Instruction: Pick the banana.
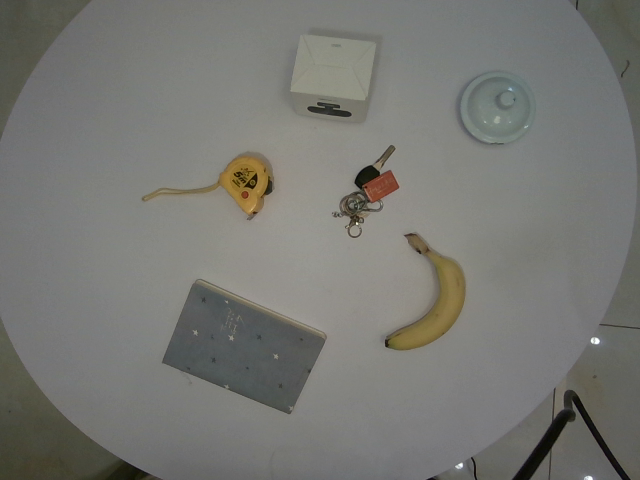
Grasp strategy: vertical